Question: What do the imaging results show?
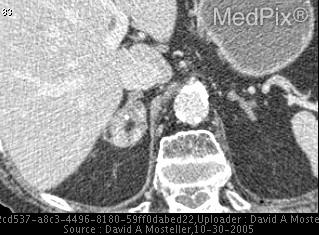
Answer: The imaging shows Patient noted to have a 3X3cm right adrenal mass with with a large fatty component and small focal areas of calcification. 3x3cm heterogeneous right adrenal mass with a central fatty component equal in grayscale to the subcutaneous fat with a central focal calcification..